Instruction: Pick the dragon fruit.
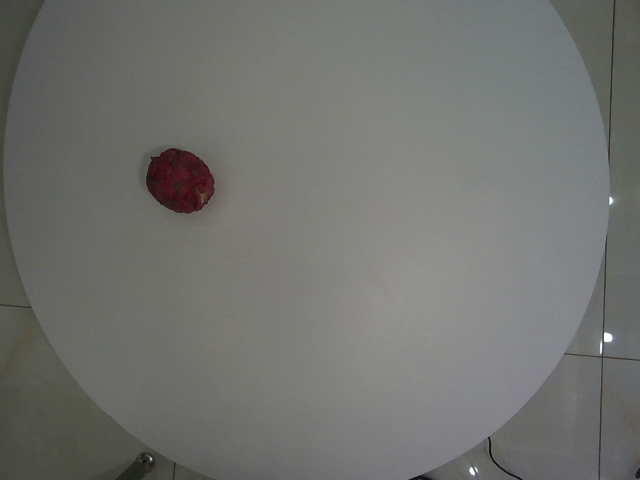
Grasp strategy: vertical